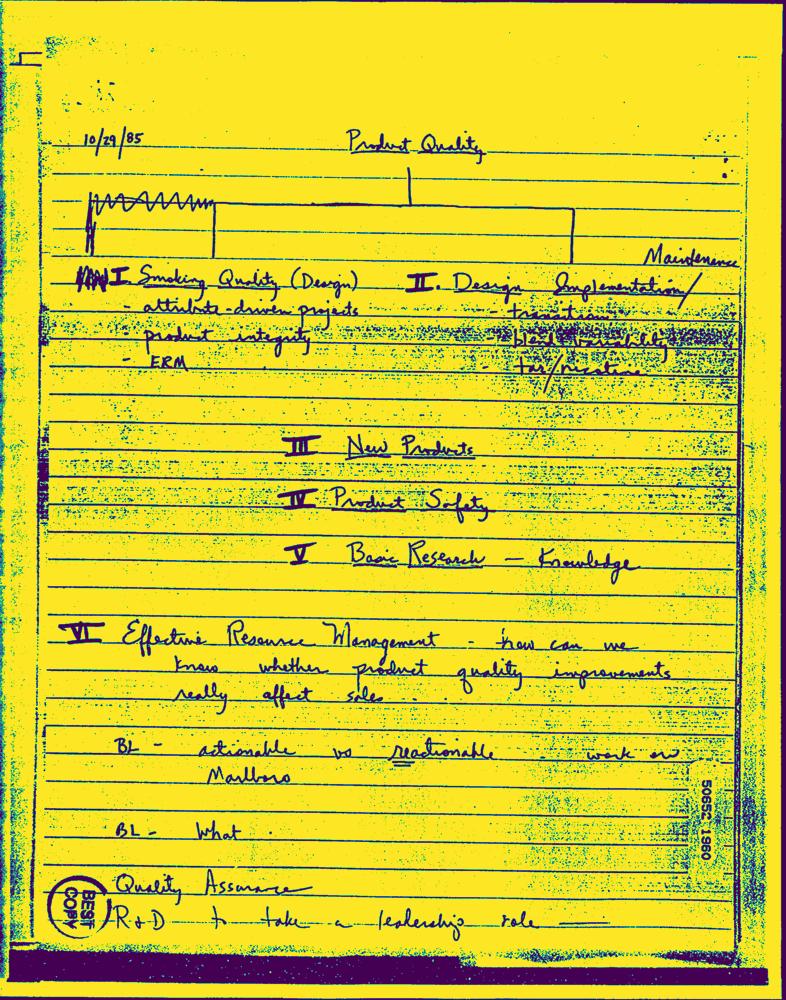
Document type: Hand-Written